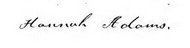
Signature of: hannah adams